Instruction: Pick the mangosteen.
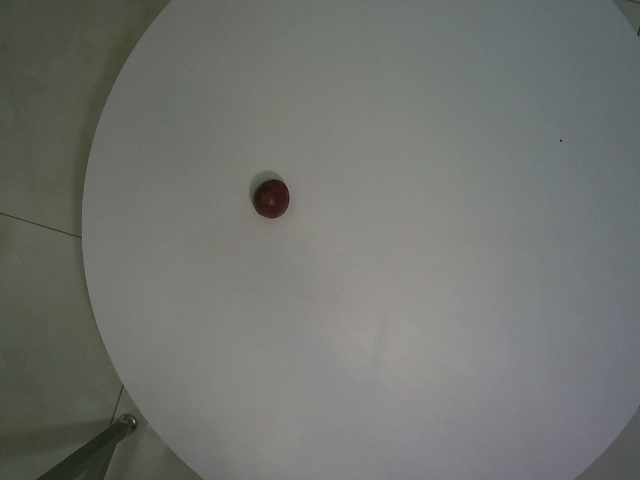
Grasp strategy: vertical